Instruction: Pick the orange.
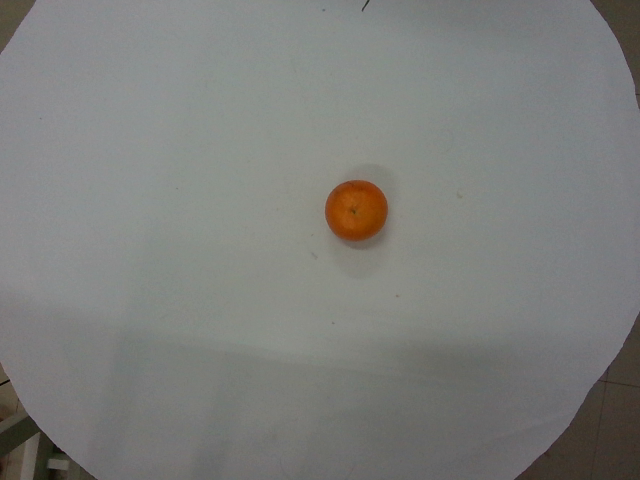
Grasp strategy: vertical